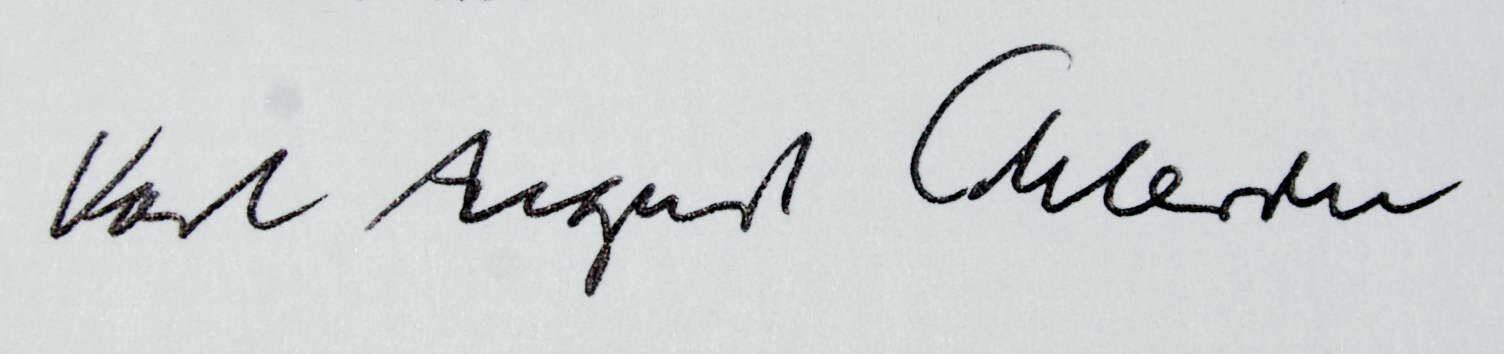
Signature of: karl august schleiden